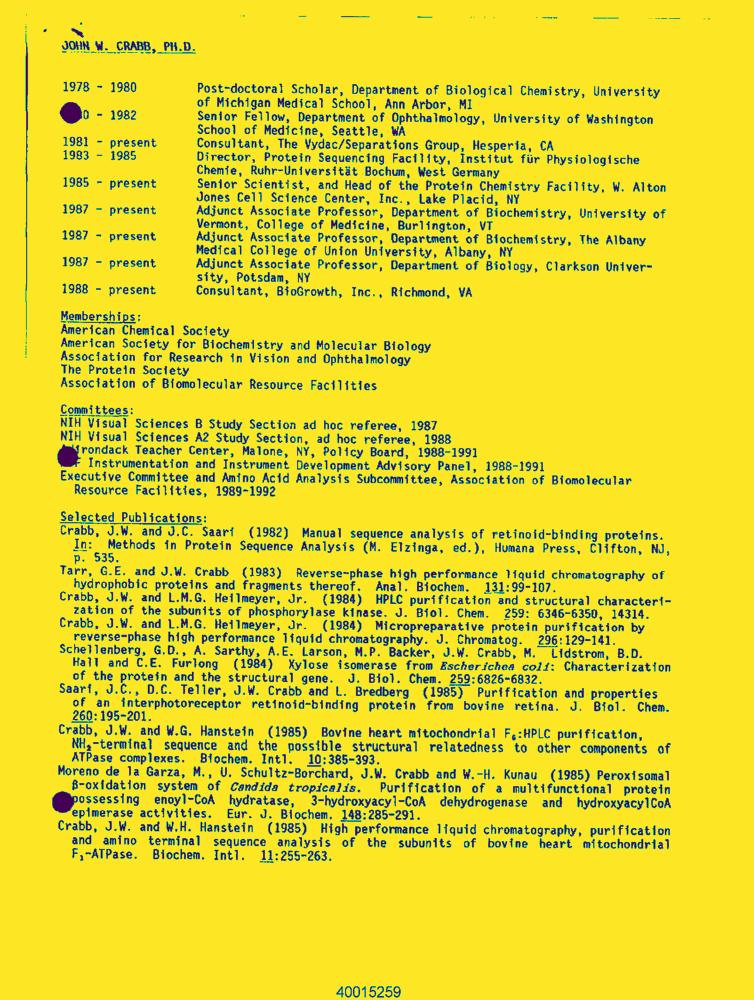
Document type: Resume-Doc